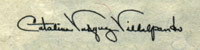
Signature of: catalina vasquez villalpando